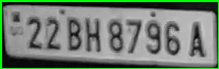
License plate number: 22 BH 8796A